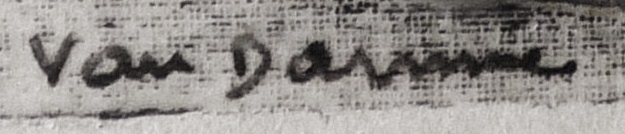
Signature of: suzanne van damme